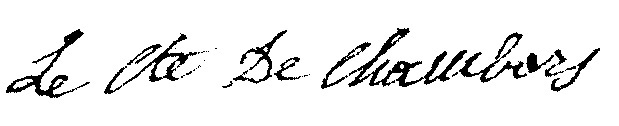
Signature of: louis joseph de la boëssière de chambors